Question: What type of tax is indicated in the document, personal property or real estate?
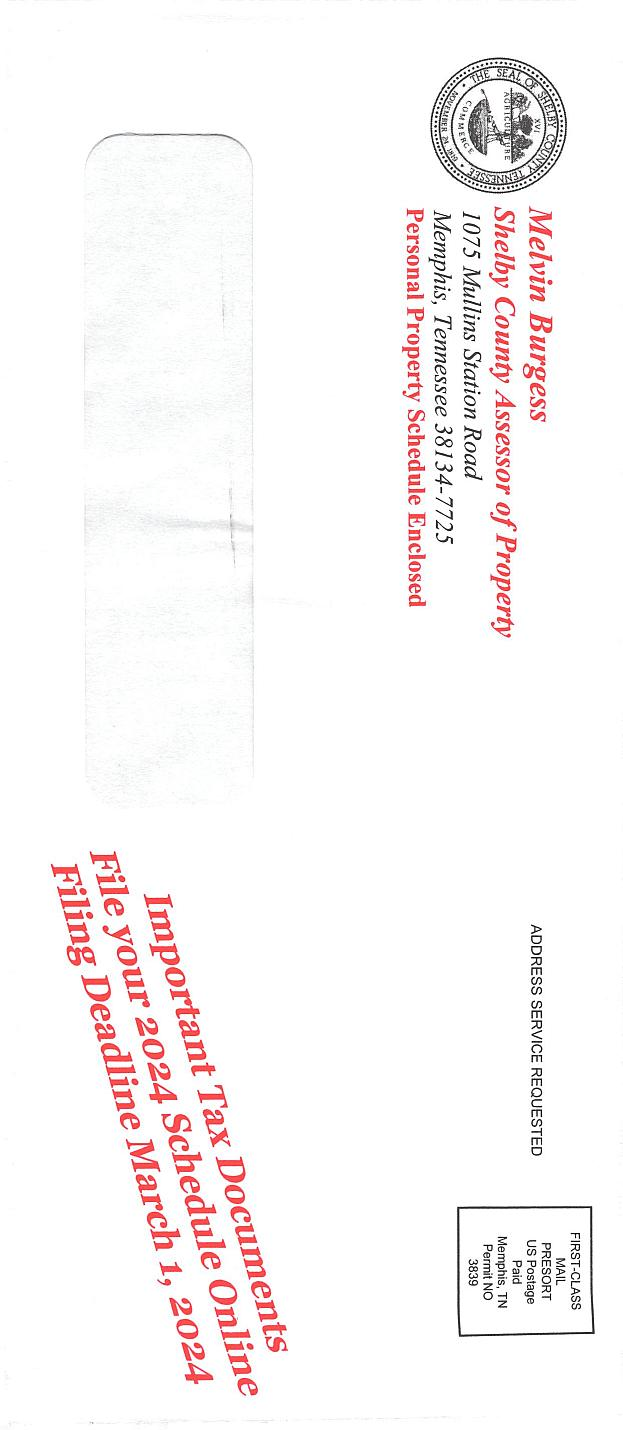
Answer: "Personal Property"